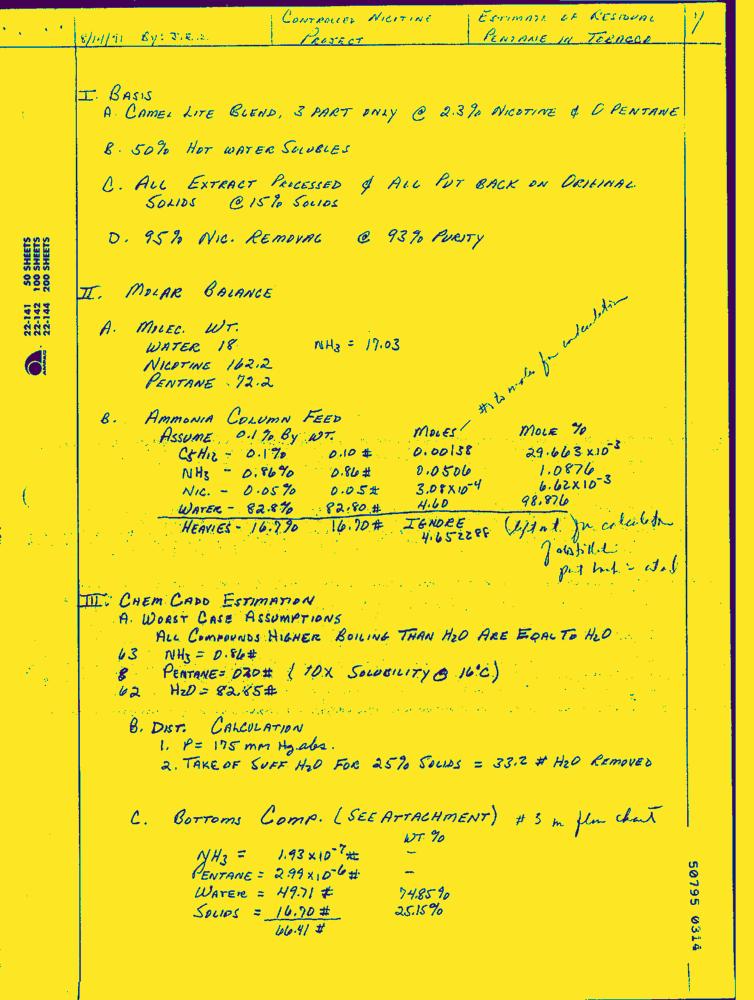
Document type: Hand-Written